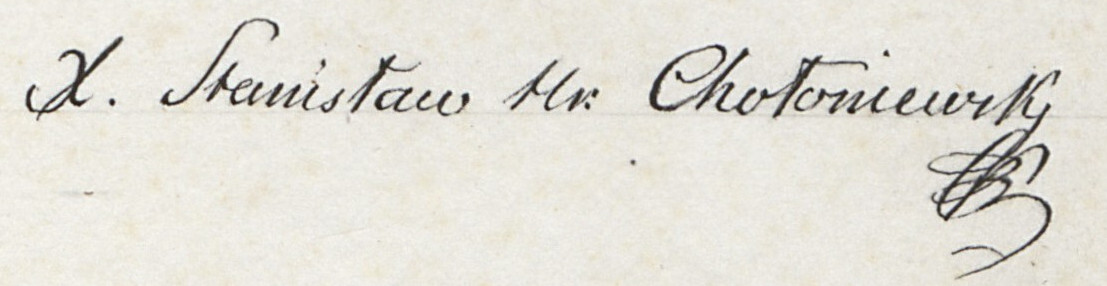
Signature of: stanisław chołoniewski